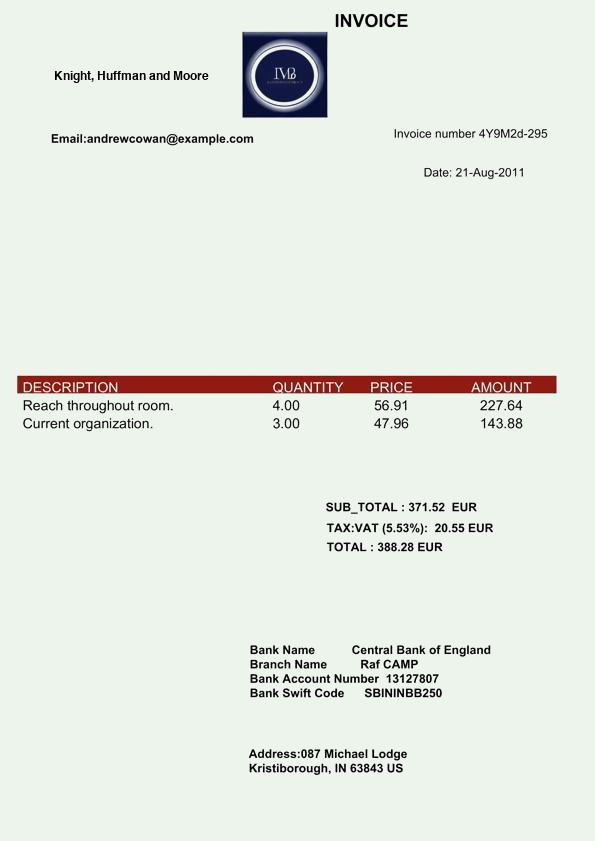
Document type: Invoice